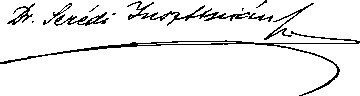
Signature of: jusztinián györgy serédi